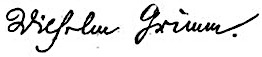
Signature of: wilhelm grimm